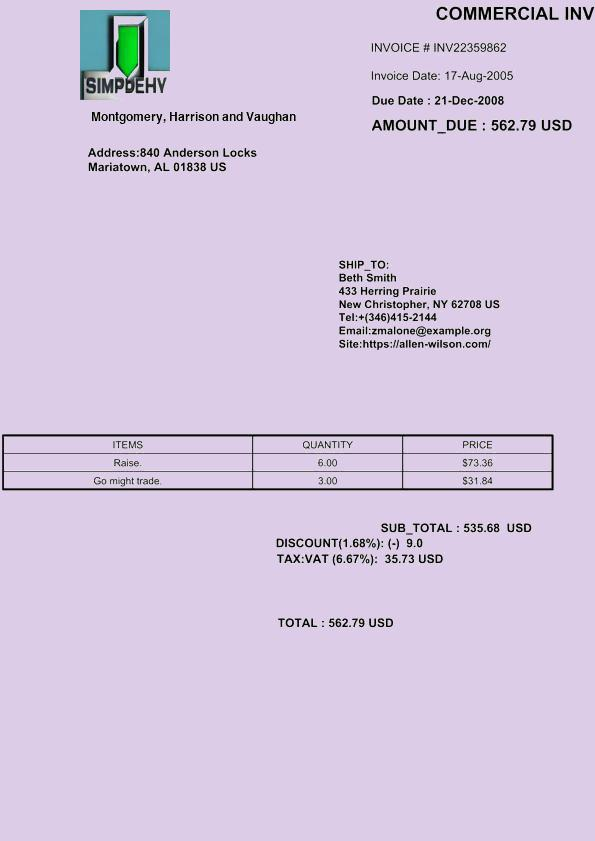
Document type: Invoice